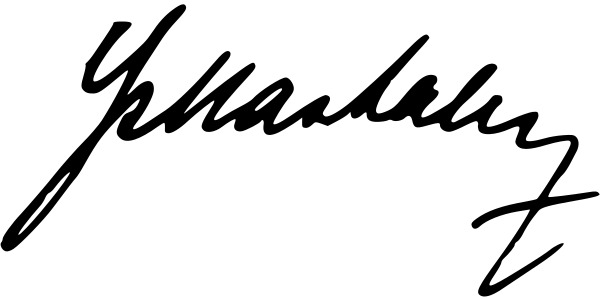
Signature of: stanisław mastalerz